Question: What appears to be the issue?
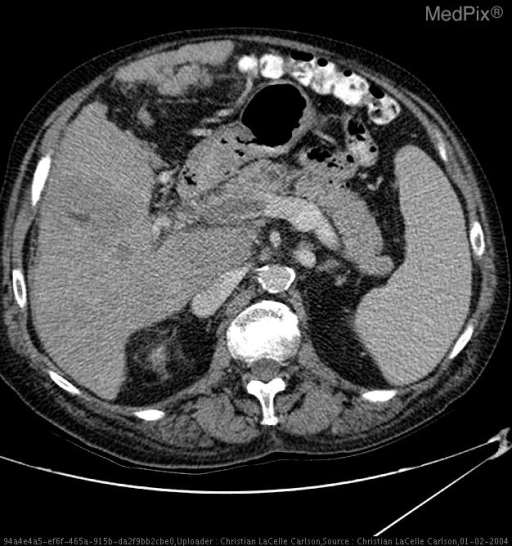
Answer: The findings suggest Near occlusive thrombosis is seen in the main portal vein with complete occlusion of the right portal vein, but trace contrast to the left portal vein.  There is no evidence of enhancement within the thrombus.  These findings suggest a bland thrombus.. CT of abdomen with contrast. Near occlusive thrombosis is seen in the main portal vein with complete occlusion of the right portal vein, but trace contrast to the left portal vein. There is no evidence of enhancement within the thrombus. These findings suggest a bland thrombus. Note the large hypodense lesion with enhancing septations in the right lobe of the liver worrisome for progression of hepatic malignancy.. The patient might have a history of 71 year-old male three months post radio frequency ablation of liver malignancy..